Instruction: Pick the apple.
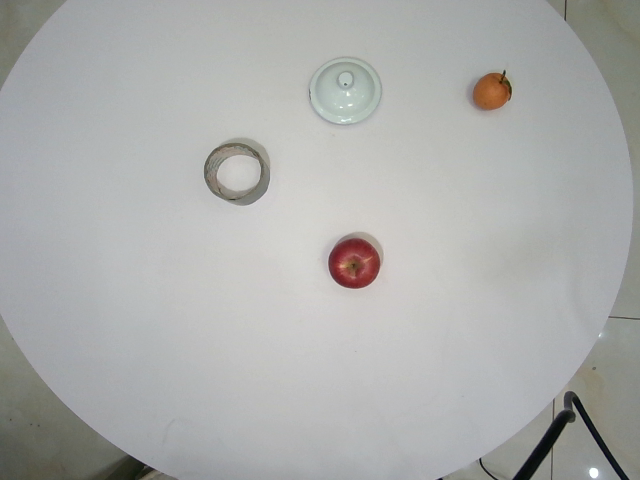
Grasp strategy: vertical